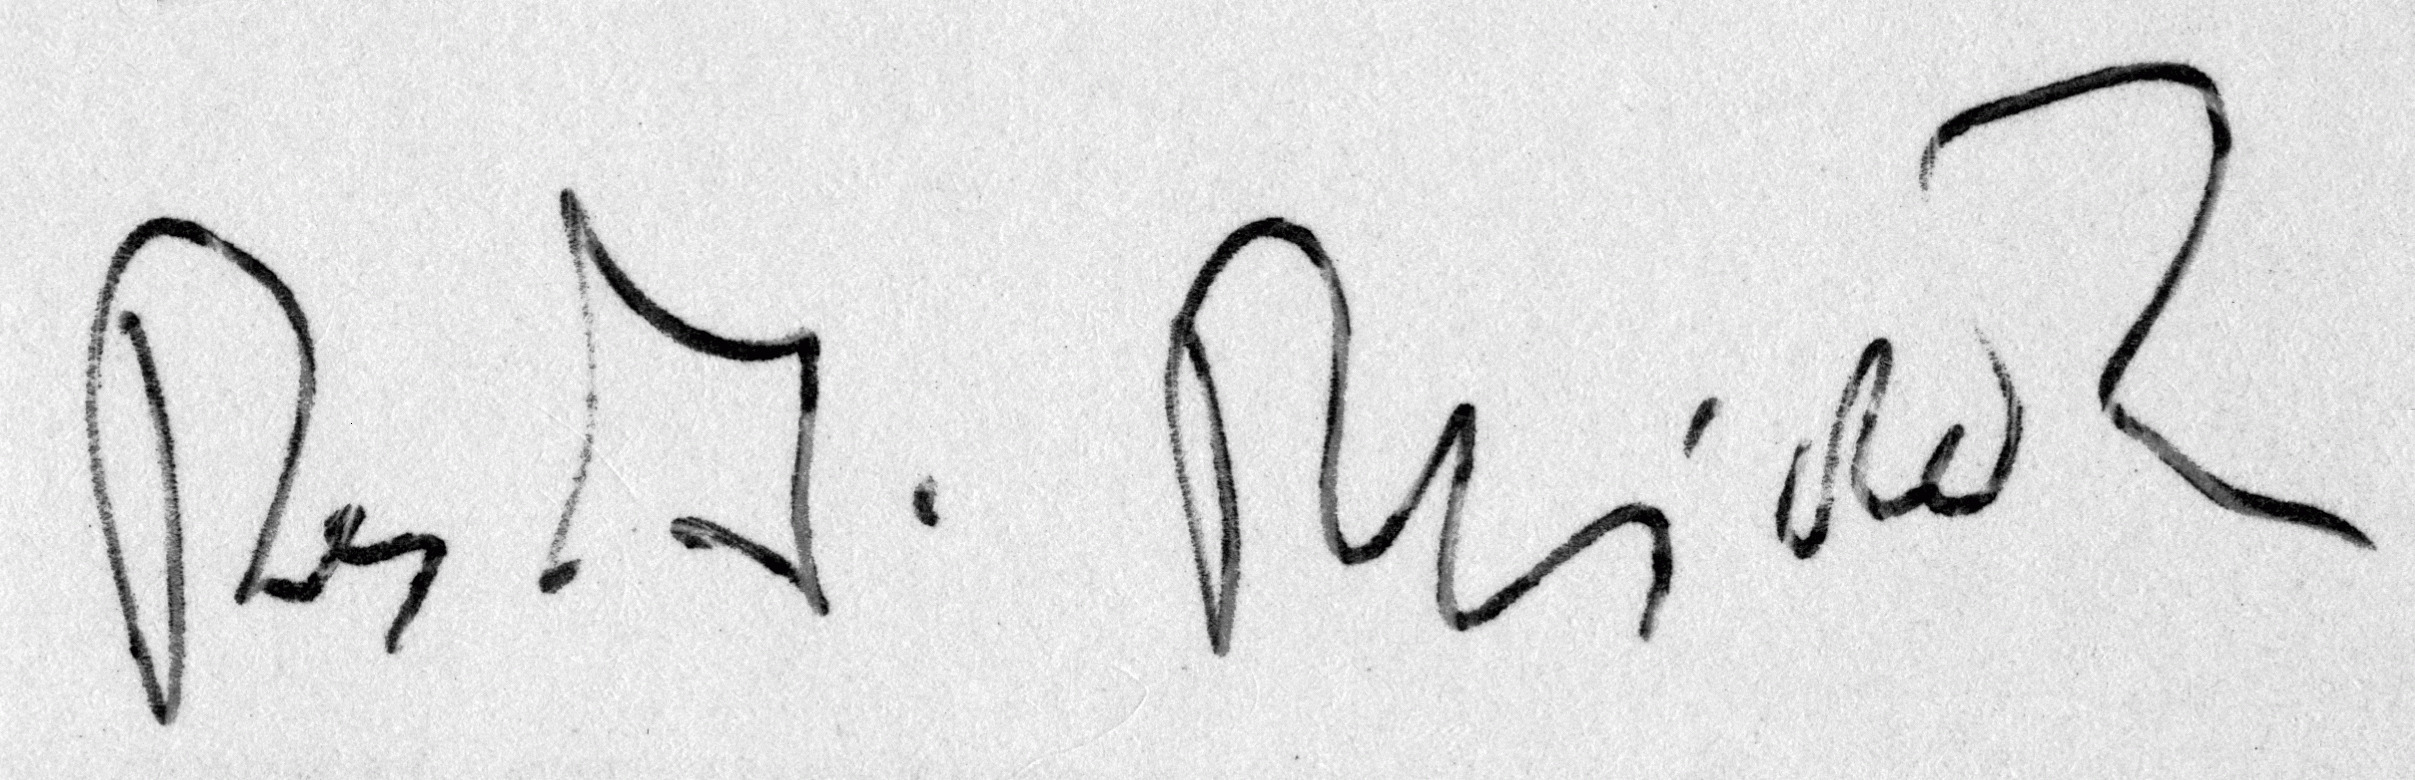
Signature of: zdeněk rejdák